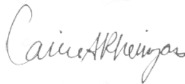
Signature of: carrie rheingans